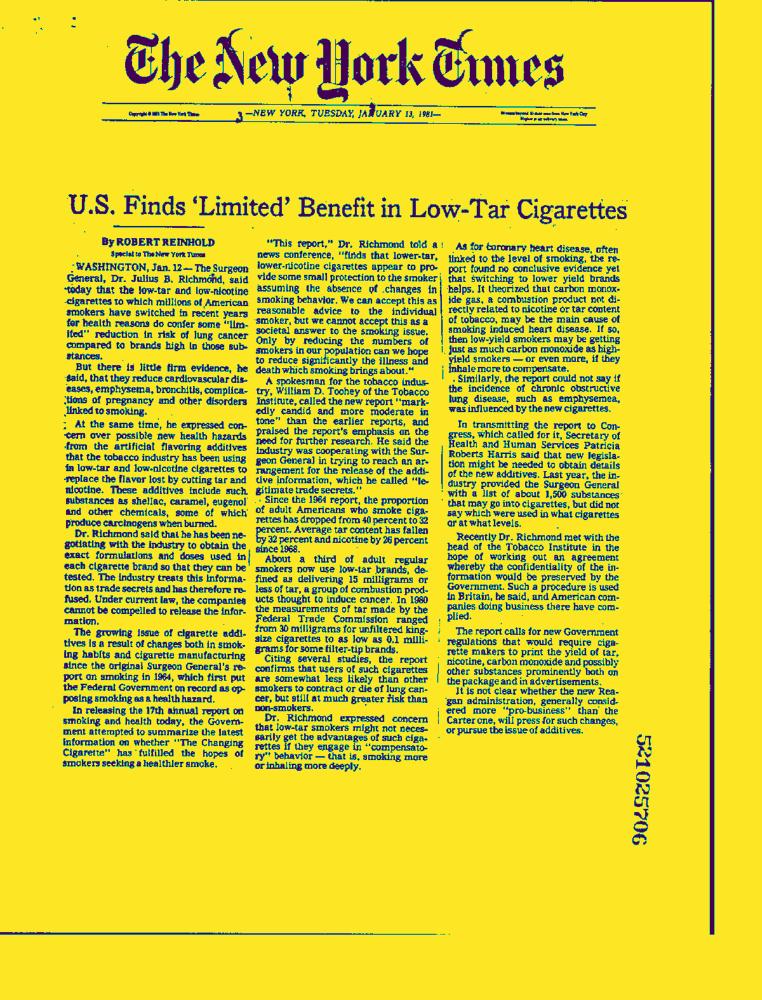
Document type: News-Article